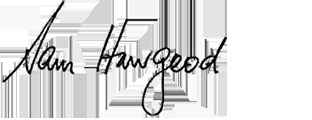
Signature of: sam hawgood